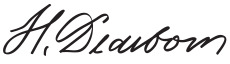
Signature of: henry dearborn